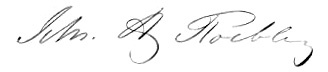
Signature of: john augustus roebling